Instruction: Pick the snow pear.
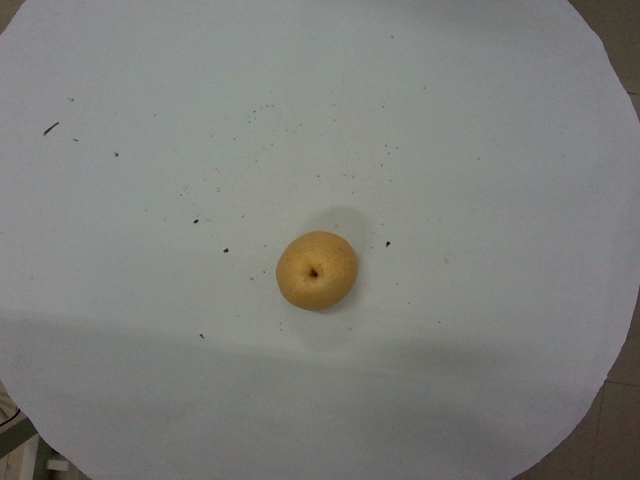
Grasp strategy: vertical